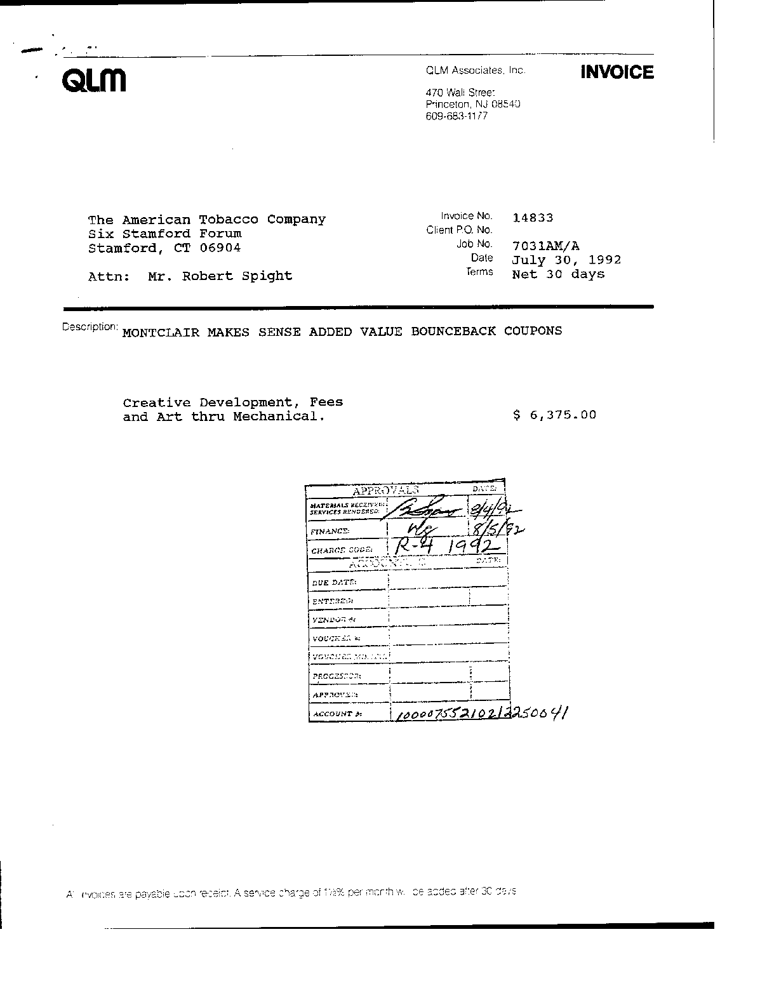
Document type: Invoice